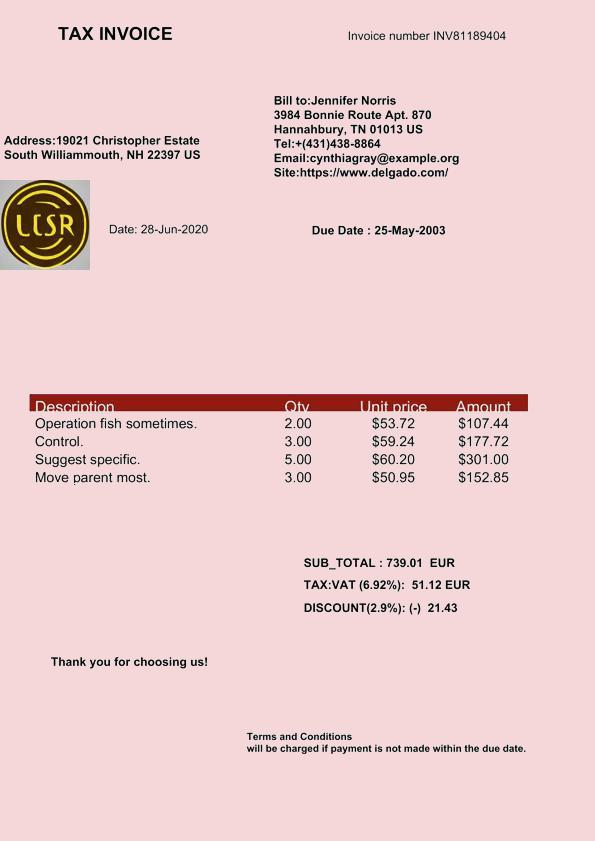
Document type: Invoice